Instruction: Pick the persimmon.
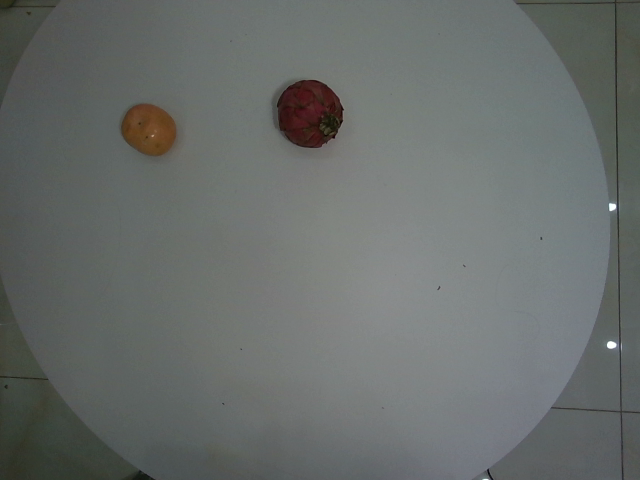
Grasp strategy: vertical